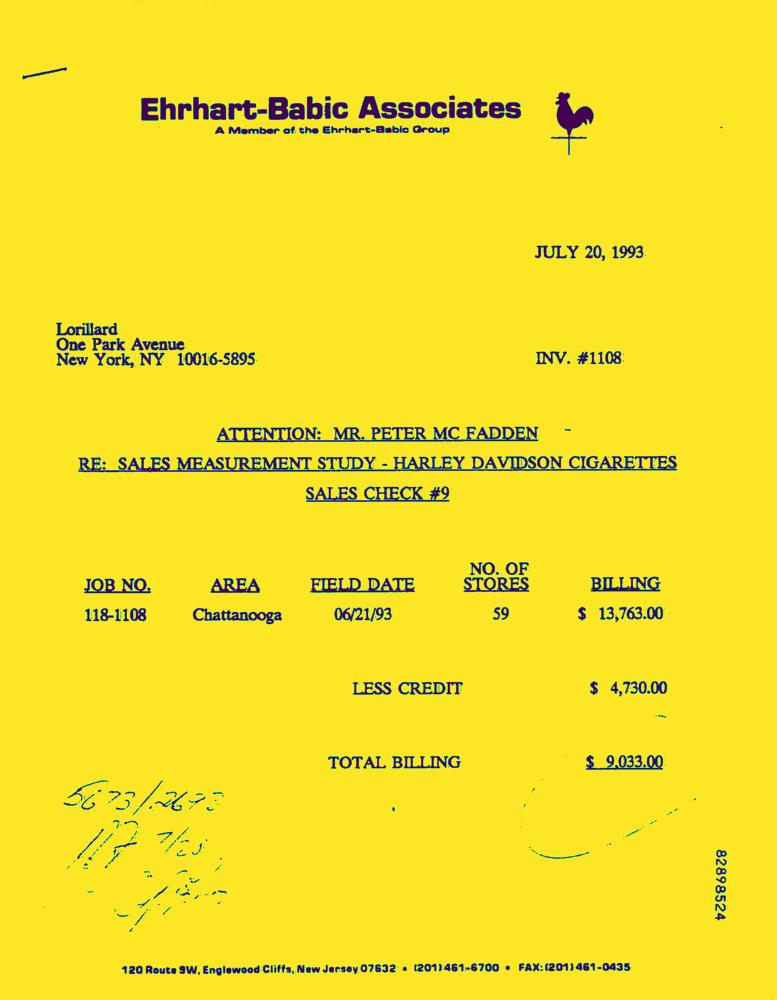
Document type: Invoice-Doc